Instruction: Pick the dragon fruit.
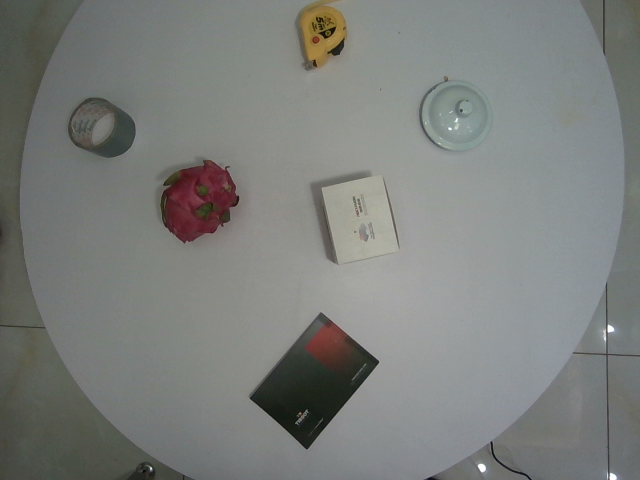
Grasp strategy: vertical